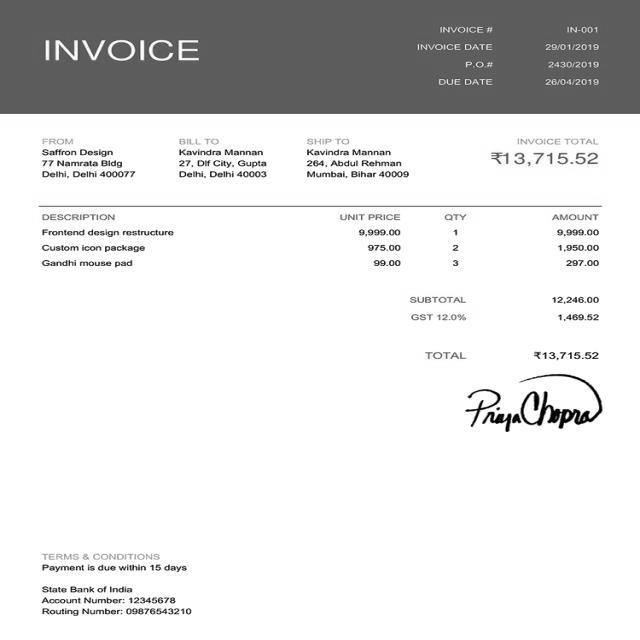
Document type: Invoice